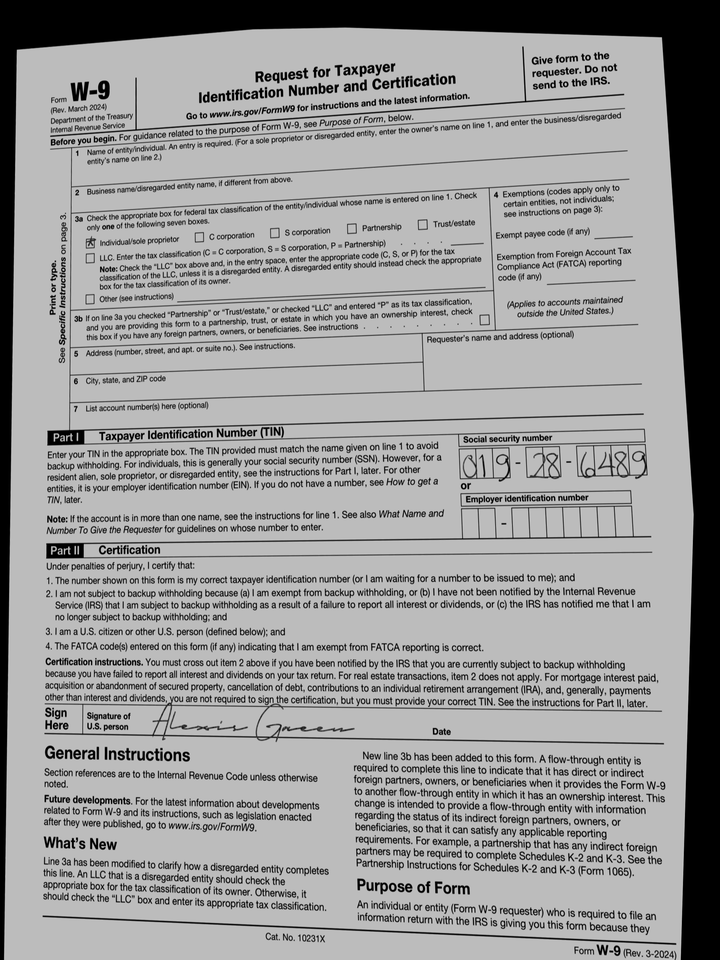
cbx: yes
ssn: 019286489